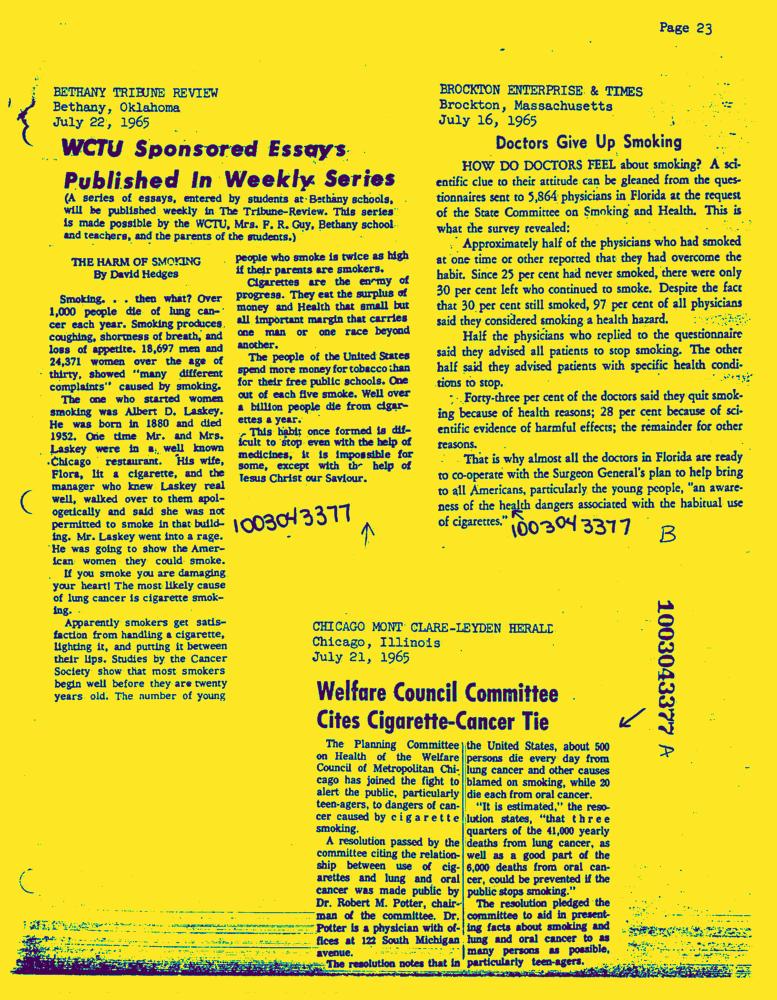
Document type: News-Article